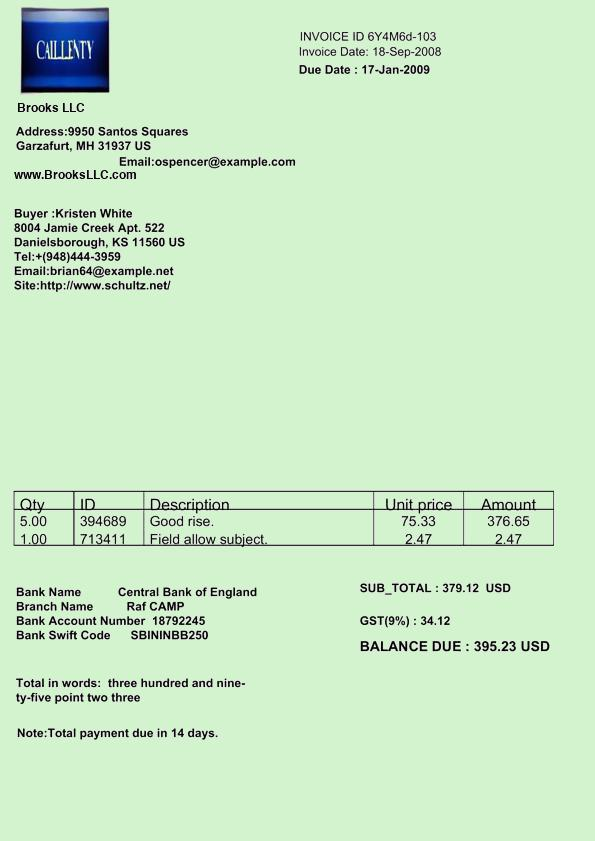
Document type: Invoice